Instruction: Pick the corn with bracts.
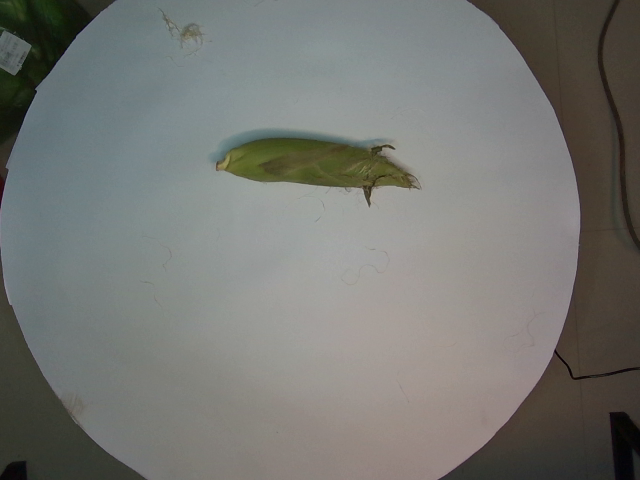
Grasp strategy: vertical